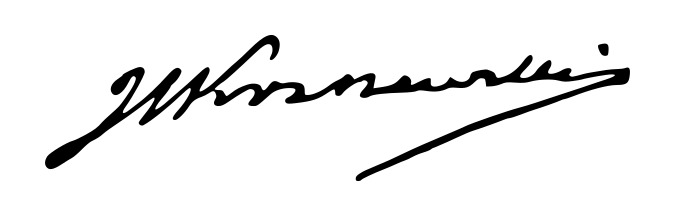
Signature of: józef ignacy kraszewski